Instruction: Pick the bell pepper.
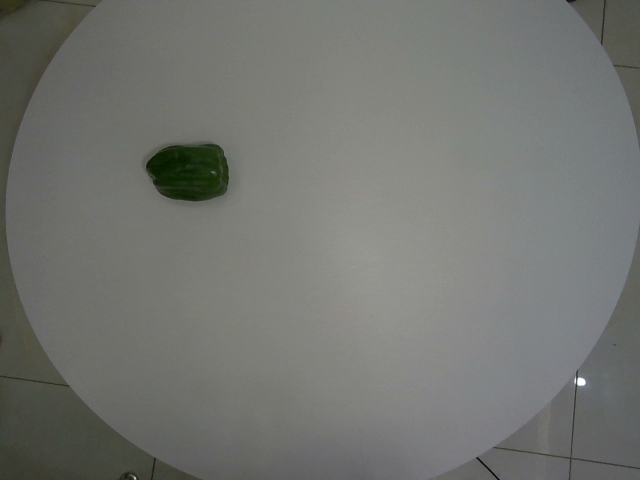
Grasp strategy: vertical